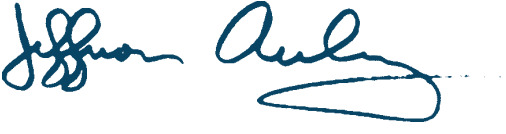
Signature of: jeffrion aubry